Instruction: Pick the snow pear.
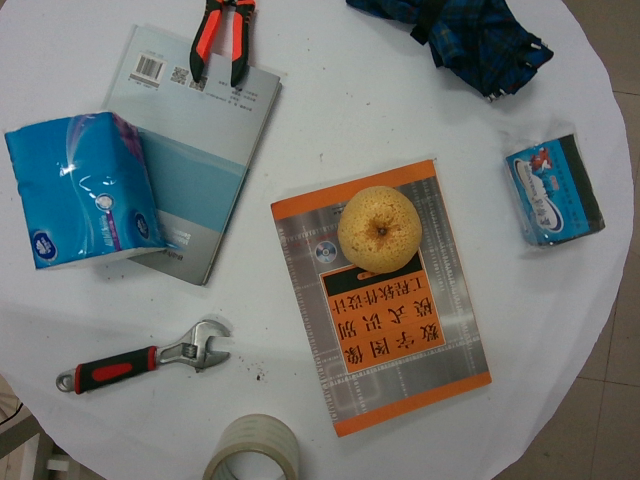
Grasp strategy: vertical